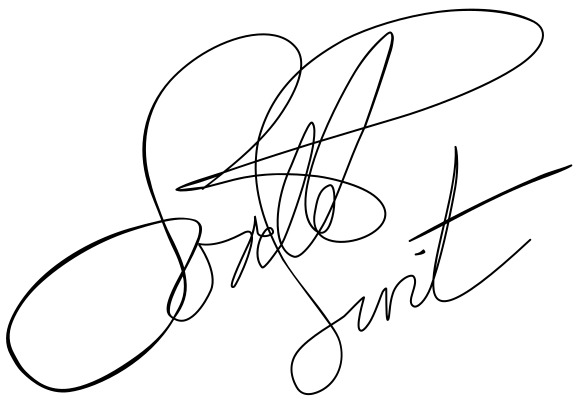
Signature of: q238862